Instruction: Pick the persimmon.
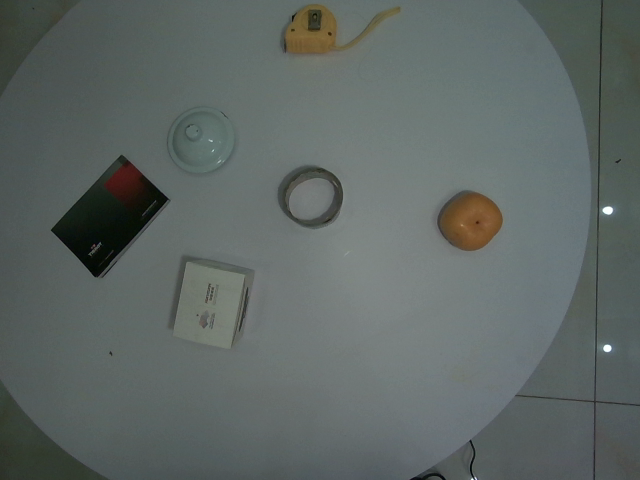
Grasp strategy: vertical